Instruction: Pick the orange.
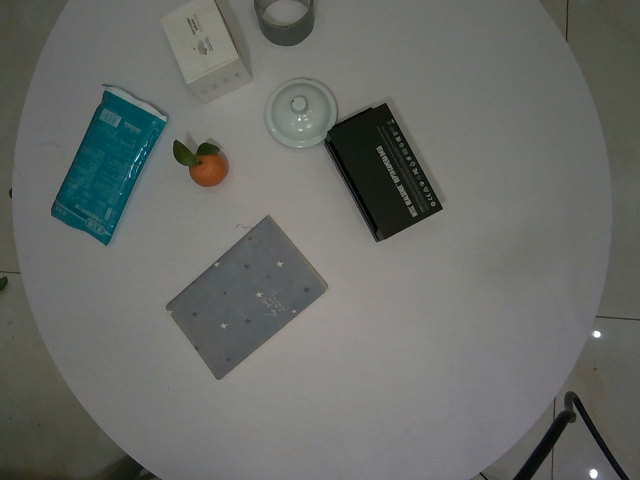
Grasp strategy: vertical